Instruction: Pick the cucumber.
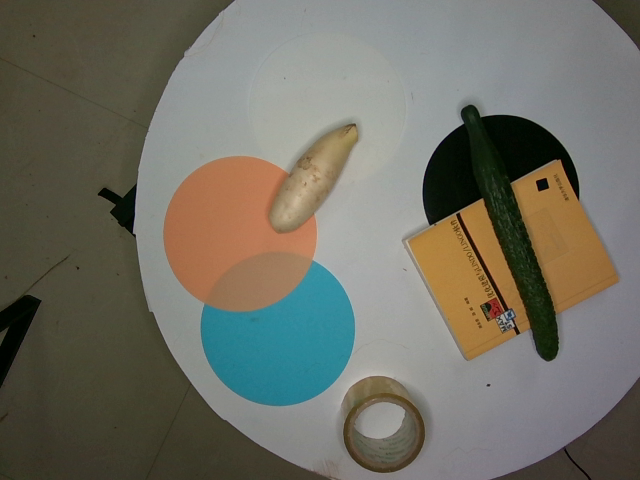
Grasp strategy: vertical